Question: What might the diagnosis be?
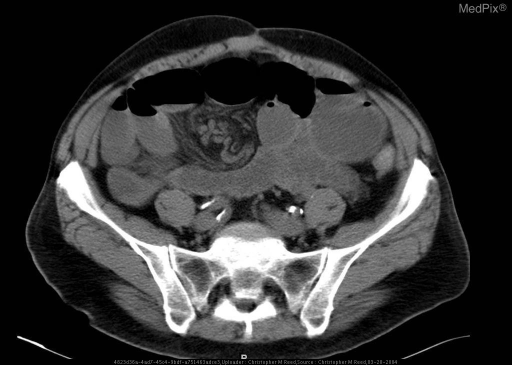
Answer: The possible diagnosis includes Small Bowel Volvulus.